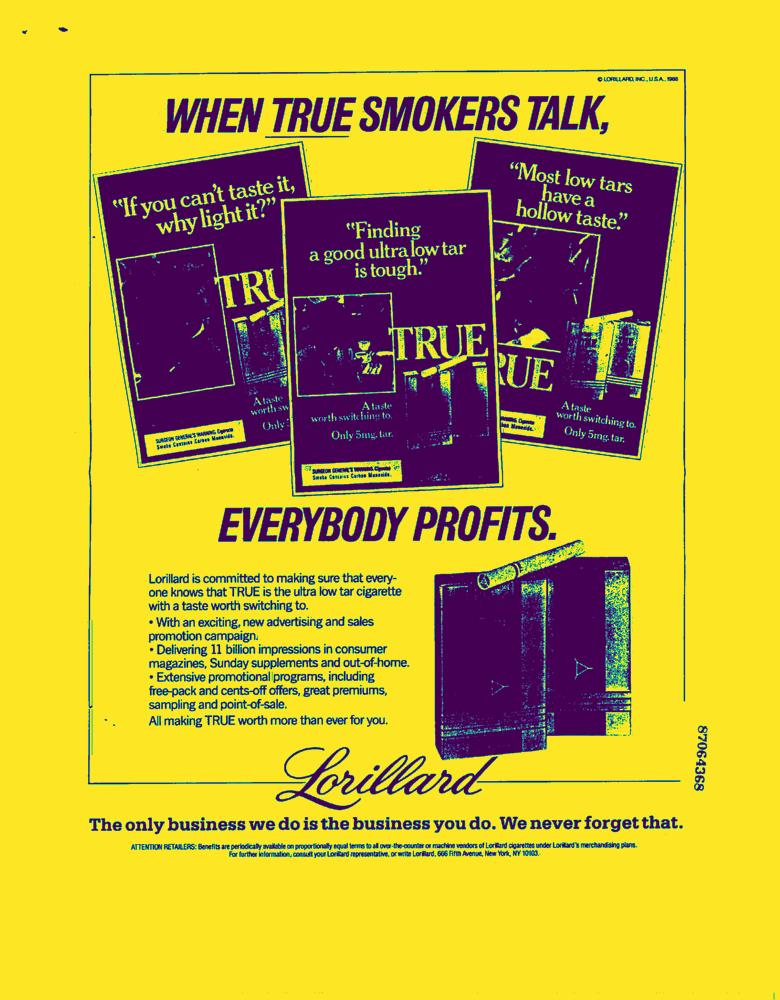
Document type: AD